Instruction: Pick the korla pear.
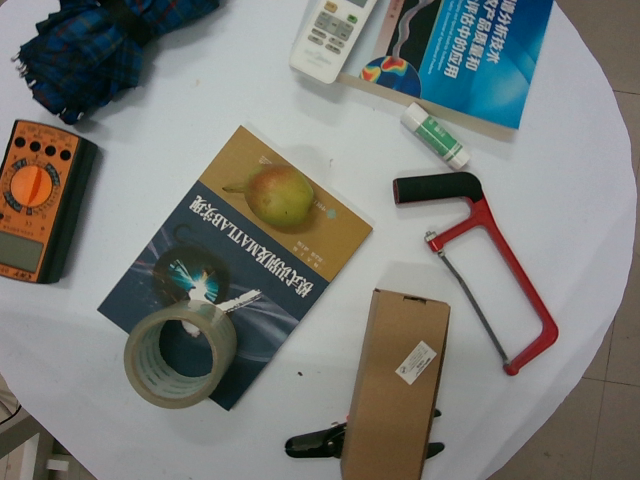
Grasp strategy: vertical